Can you pull out the amount in words, numerical amount, payee's name, date of the cheque, and the bank's name from the image?
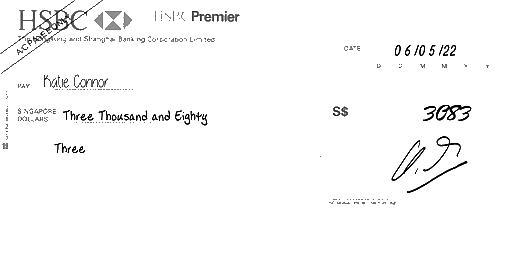
amt_in_words: Three Thousand and Eighty Three
amt_in_figures: 3083
payee_name: Katie Connor
bank_name: HSBC
cheque_date: 06/05/22